Patient: Male, age 70
A 70 year old man smoker was admitted to the emergency unit of the military hospital, with a history of progressive dyspnea during two weeks, and with increase of the abdominal volume and diffuse oedema of the lower limb, giving a rise to a clinical diagnosis of heart failure. He had no fever and no weight loss. His past medical history included HTA without treatment, and without diabetes or tuberculosis. On clinical examination, vesicular breath sound was diminished in right hemithorax, blood pressure was 15/10. An ECG showed sinus rhythm and left ventricle hypertrophia. An echocardiogram revealed normal function of both ventricles. Chest radiographs showed large pleural effusion (Figure 1). At right punction, approximately 3 liters of bloody fluid was drained. A CT-scan of the chest was performed and confirmed the severity of effusion, particularly in the right hemithorax, and a prominent thickening of right pleura with basilar atelectasis. Hilar and mediastinal lymphadenopathy were identified without evidence of tumor lesions in other organs (Figure 2).
The cytological study of pleural effusion did not reveal any definit results. A fibroscopy was performed and multiple biopsies were taken from the parietal pleura. On macroscopic examination, the received sample of pleural tissue matched with a red brown tissue of 0.4x0.3x0.2cm. The sample received was fixed with 10% buffered-formalin and stained with the hematoxilen and eosine(HE) after paraffin-embedded sections. Imunohistochemical stains have been performed on serial paraffin sections of 5u mounted on precoated slides and followed by deparrafinization using the following antibodies: TTF1, calretinin, CKAE1/AE3, Ck5/6, CD3, CD20, CD31, CD 34, FVIII-related antigens, EMA, MPO, MELAN A, HMB45, HMBE1. Histologically, it was a neoplastic proliferation consisting of large atypical epitheloid cells with abundant amphophilic cytoplasm. A marked nuclear polymorphism was observed and the nuclei showed a single prominent nucleoli and vesicular chromatine. The mitotic index was 10 per 10HPF. Intratumoral lymphocyte infiltrate was rather scanty (Figure 3). This morphological aspect was suggestive of some diagnosis, especially a pulmonary epidermoid carcinoma, a mesothelioma and even adenocarcinoma. Therefore need for immunohistochemistry was mandatory to provide an accurate diagnosis. The abovementioned antibodies were used following the diagnostic hypotesis step by step. In addition, the vasoformative pattern guided us to perform vascular markers (Table 1). Immunohistochemical analysis showed strong positivity of tumor cells for endothelial markers: CD31 and the Factor VIII-related antigens. The CD 34 was negative. The tumor cells showed focal staining for EMA and for CKAE1/AE3. They were negative for HMBE1, CK5/6, HMB45, MELAN A, calretinin, CD3, CD20, MPO, and AML (Figure 4, Figure 5). The overall pathological immunohistochemical features supported the diagnosis of a malignant epitheloid vascular tumor consistent with epitheloid.
Keywords: angiosarcoma, pleura, epitheloid, immunohistochemistry
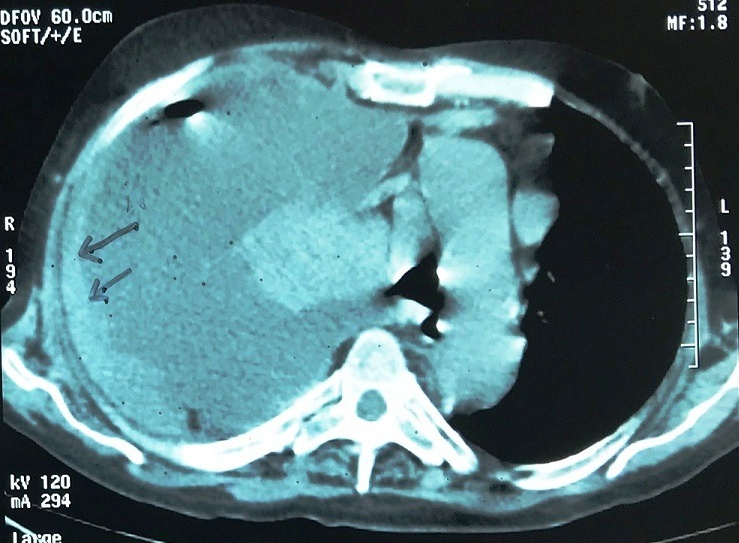
Image caption: CT-scan showing a prominent thickening of the right pleura.